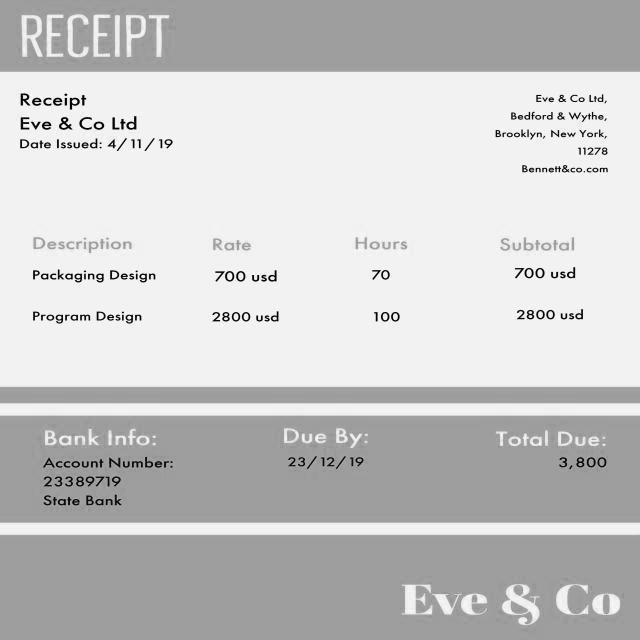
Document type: Invoice